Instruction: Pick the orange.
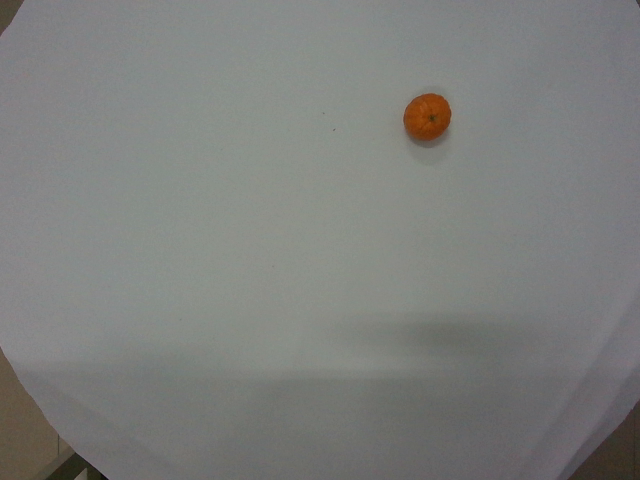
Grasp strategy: vertical